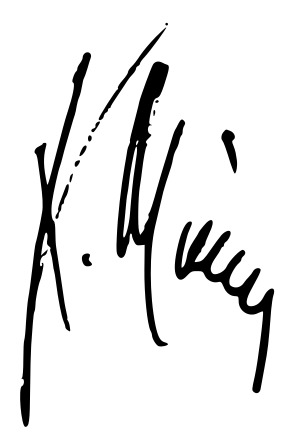
Signature of: kostas montis